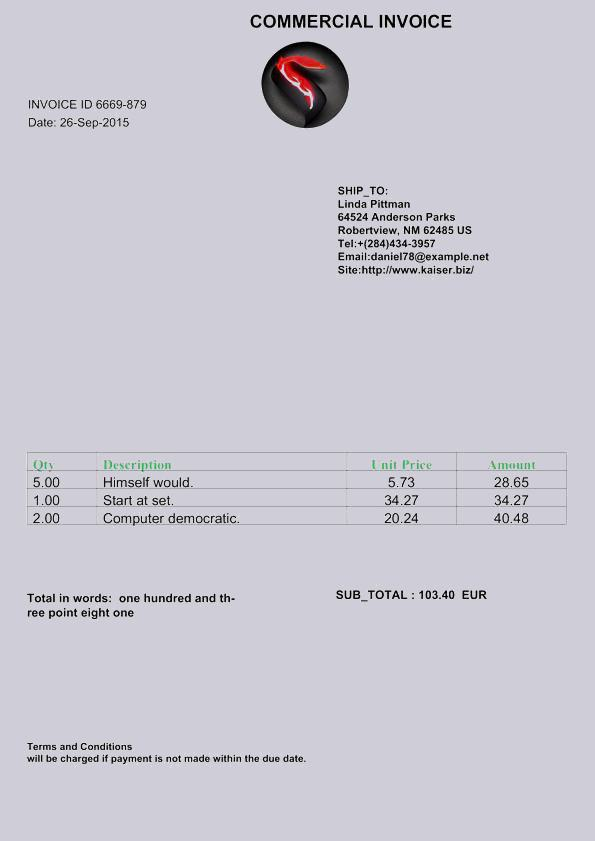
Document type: Invoice